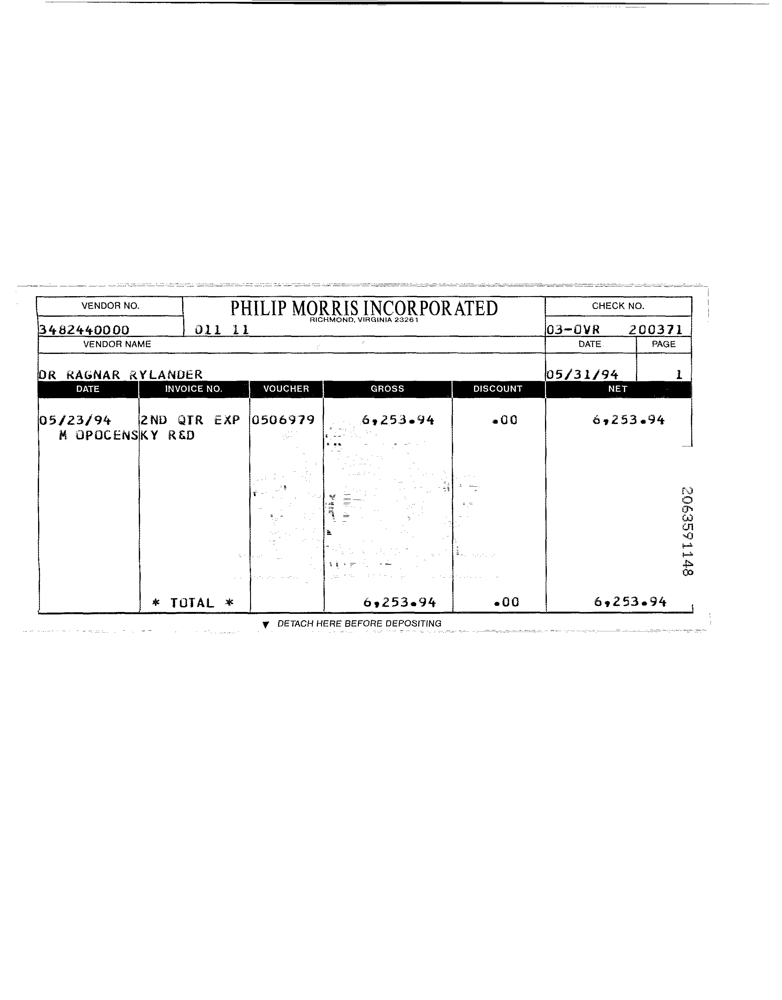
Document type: Invoice